Question: What might the diagnosis be?
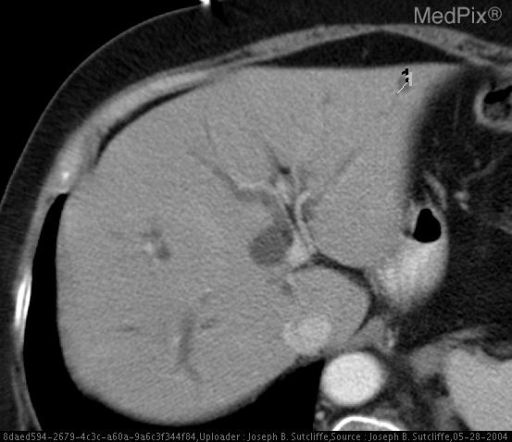
Answer: The possible diagnosis includes Pancreatic carcinoma
Mass due to chronic pancreatitis
Cholangiocarcinoma
Duodenal/ampullary carcinoma.